Question: What might the diagnosis be?
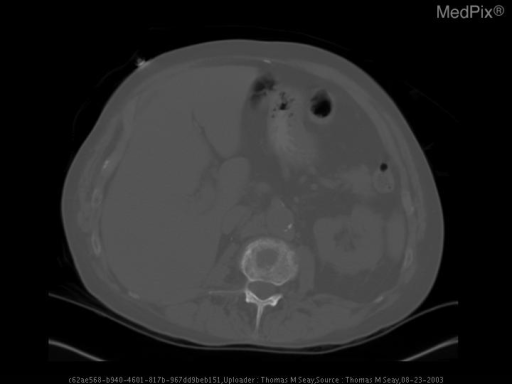
Answer: The possible diagnosis includes Photopenic lesion of the spine with In-111/WBC:  osteomyelitis
infarction (late)
metastasis
overlying hardware or bone resection
radiation effects
myelofibrosis
Paget’s disease (lytic phase).